Question: Talk about the condition:
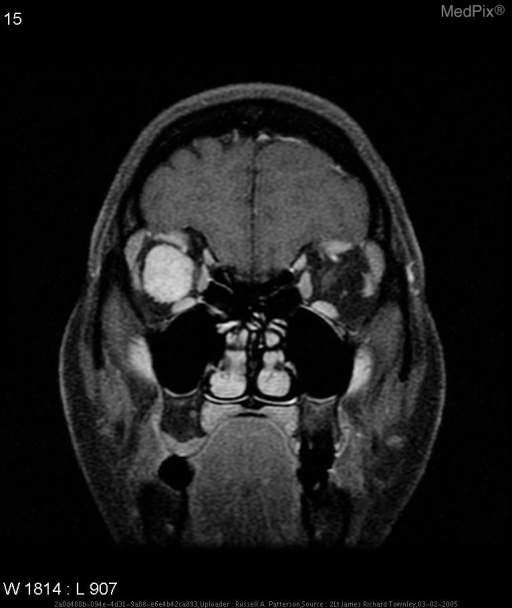
Answer: The disease is discussed as: Cavernous hemangiomas are the most common intraorbital tumors in adults (Kim 2002). As far as the distribution between men and women is concerned, Henderson (1984) reported an almost equal ratio of 8:7 in women and men, while Harris and Jakobiec (1978) found a 7:3 occurrence ratio of women to men. The lesions themselves are benign vascular lesions that are slow growing and can manifest as a painless, progressively proptotic eye. Most of these tumefactions are unilateral and bilateral cases have rarely been reported.  Orbital cavernous angiomas cause proptosis by increasing the intraorbital volume with a resultant mass effect. Although cavernous hemangiomas are histologically benign, they can encroach on intraorbital or nearby structures and can be considered anatomically malignant.  Therefore surgical excision is merited in most cases for definitive treatment.